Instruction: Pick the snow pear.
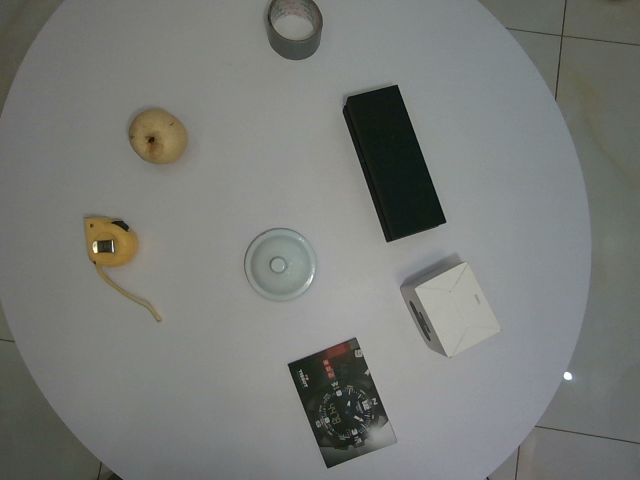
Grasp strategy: vertical